Question: What type of tax is indicated in the document, personal property or real estate?
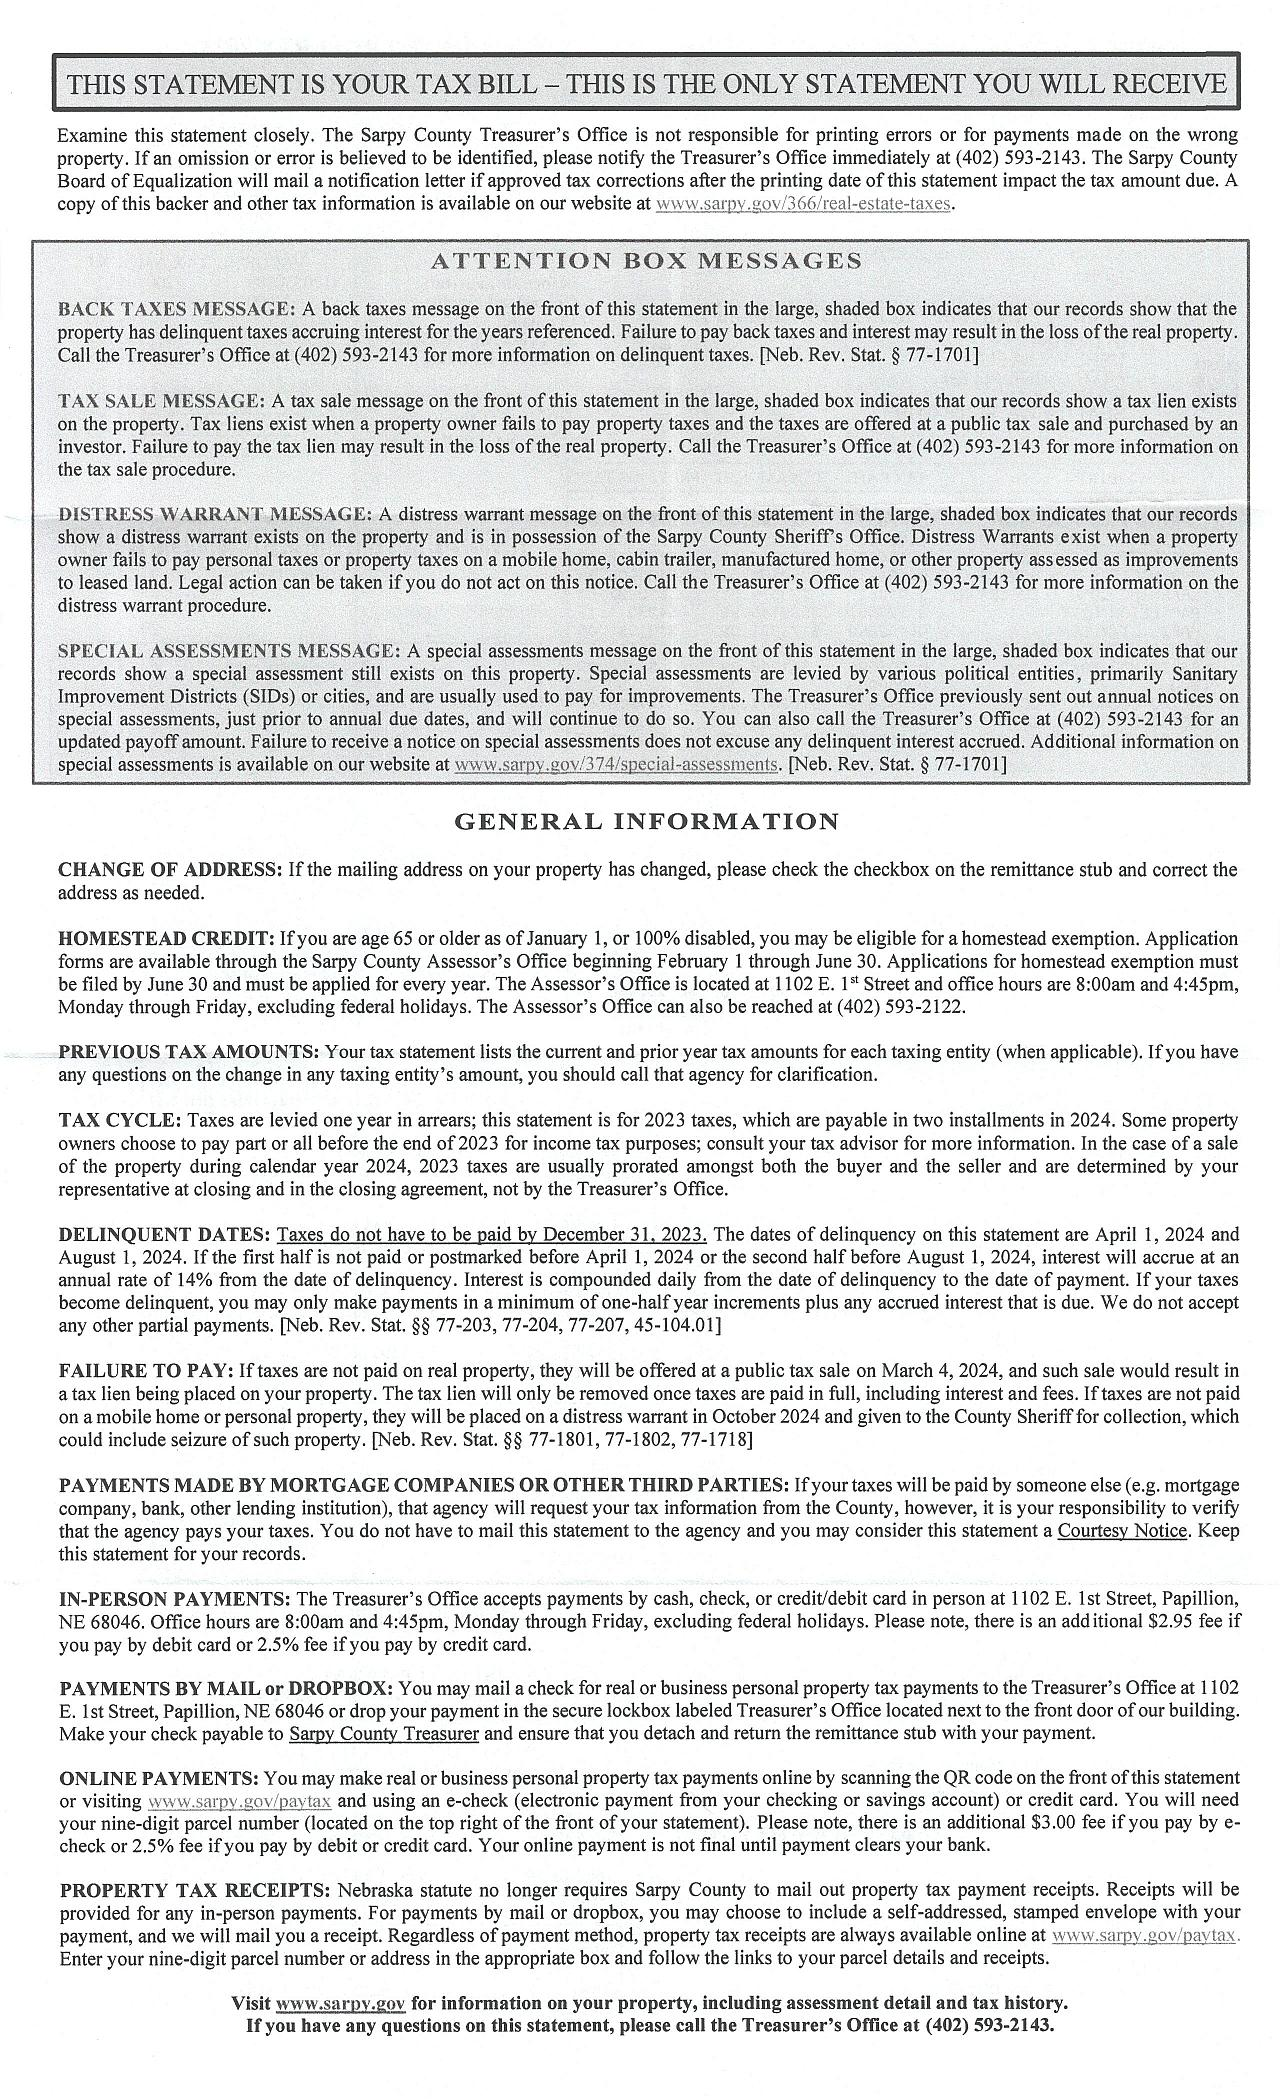
Answer: "Real Estate Tax"